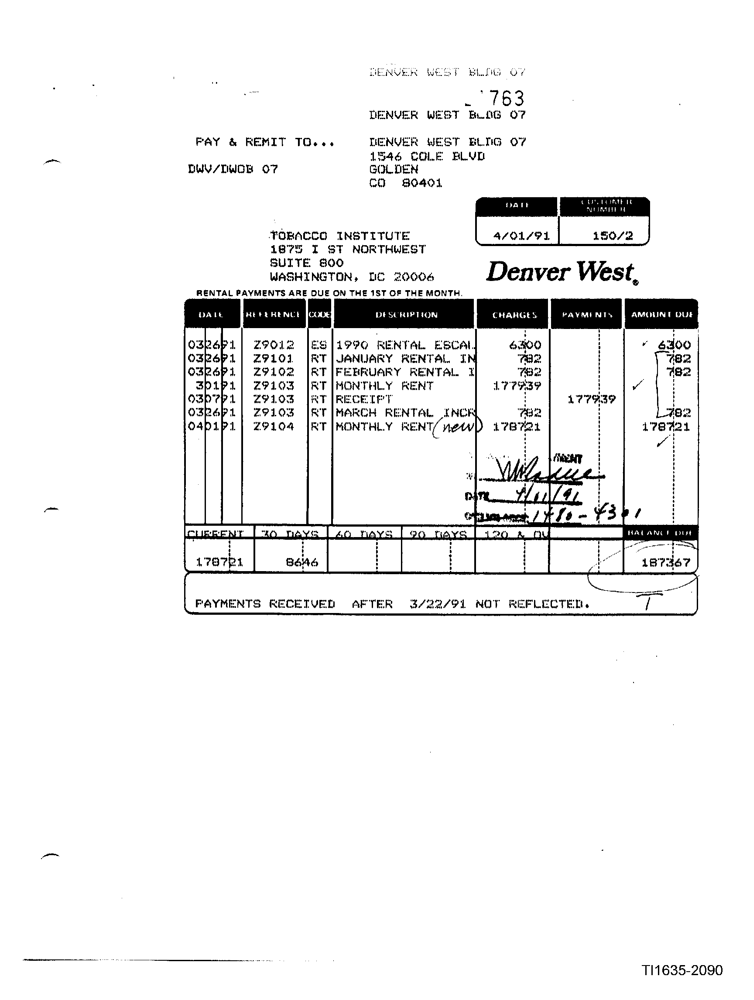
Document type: Invoice